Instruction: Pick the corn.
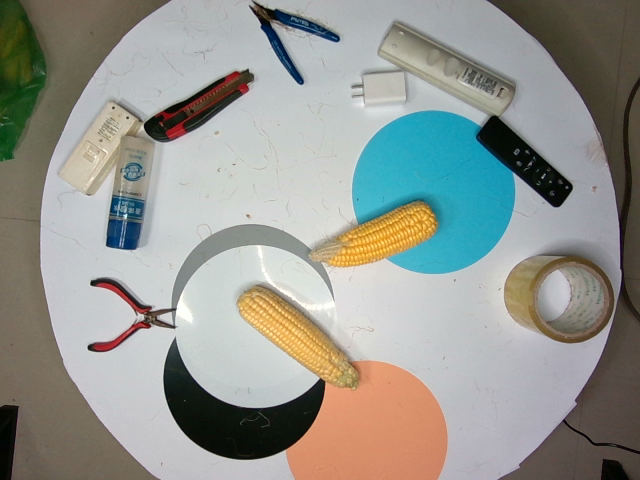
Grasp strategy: vertical